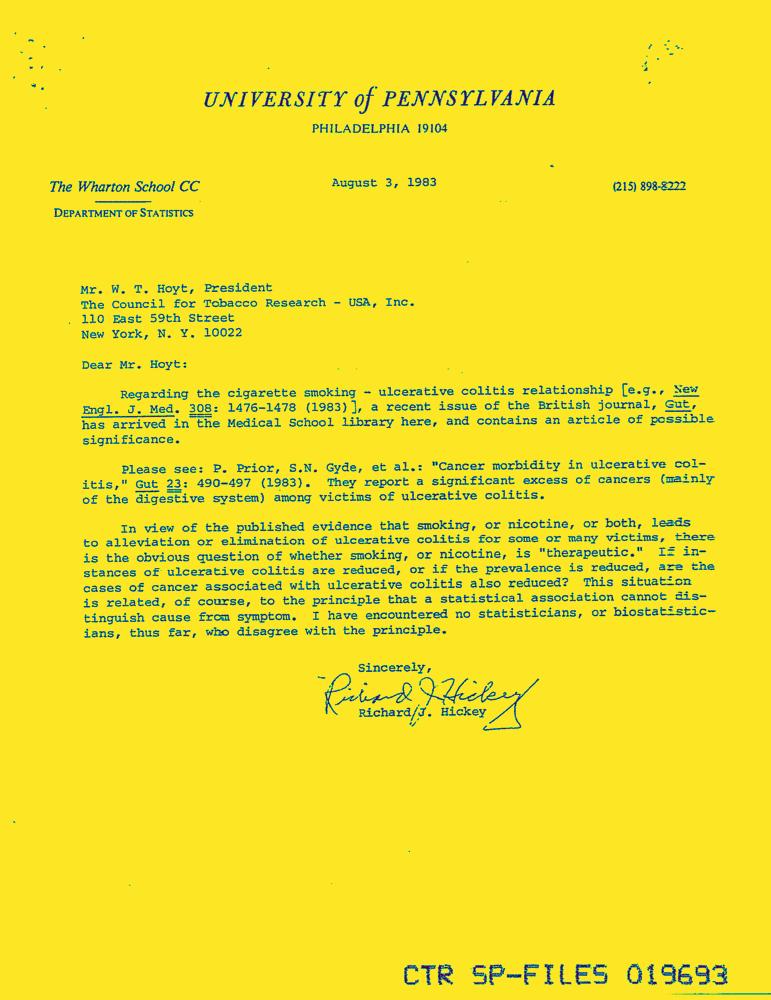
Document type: Letter-Doc